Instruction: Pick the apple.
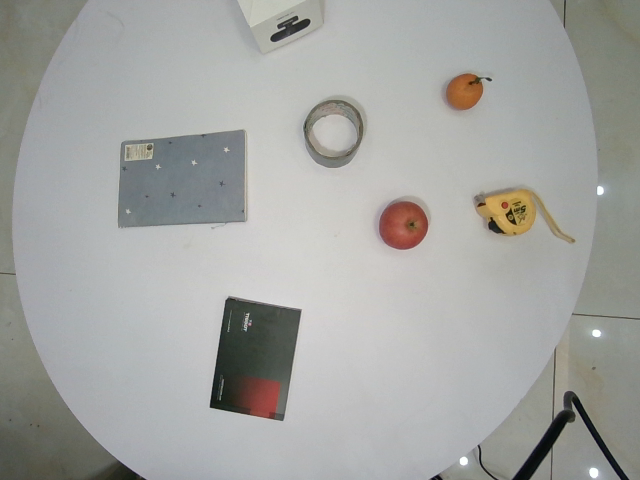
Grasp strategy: vertical